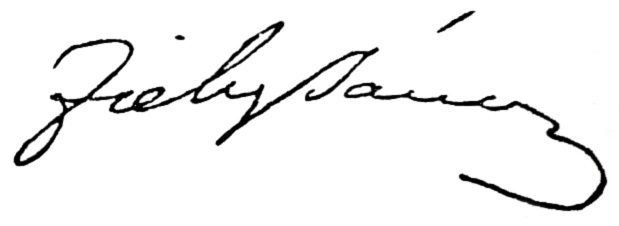
Signature of: jános zichy